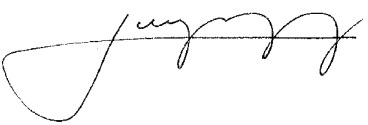
Signature of: julio rodolfo alsogaray